Question: How is the property described in the document?
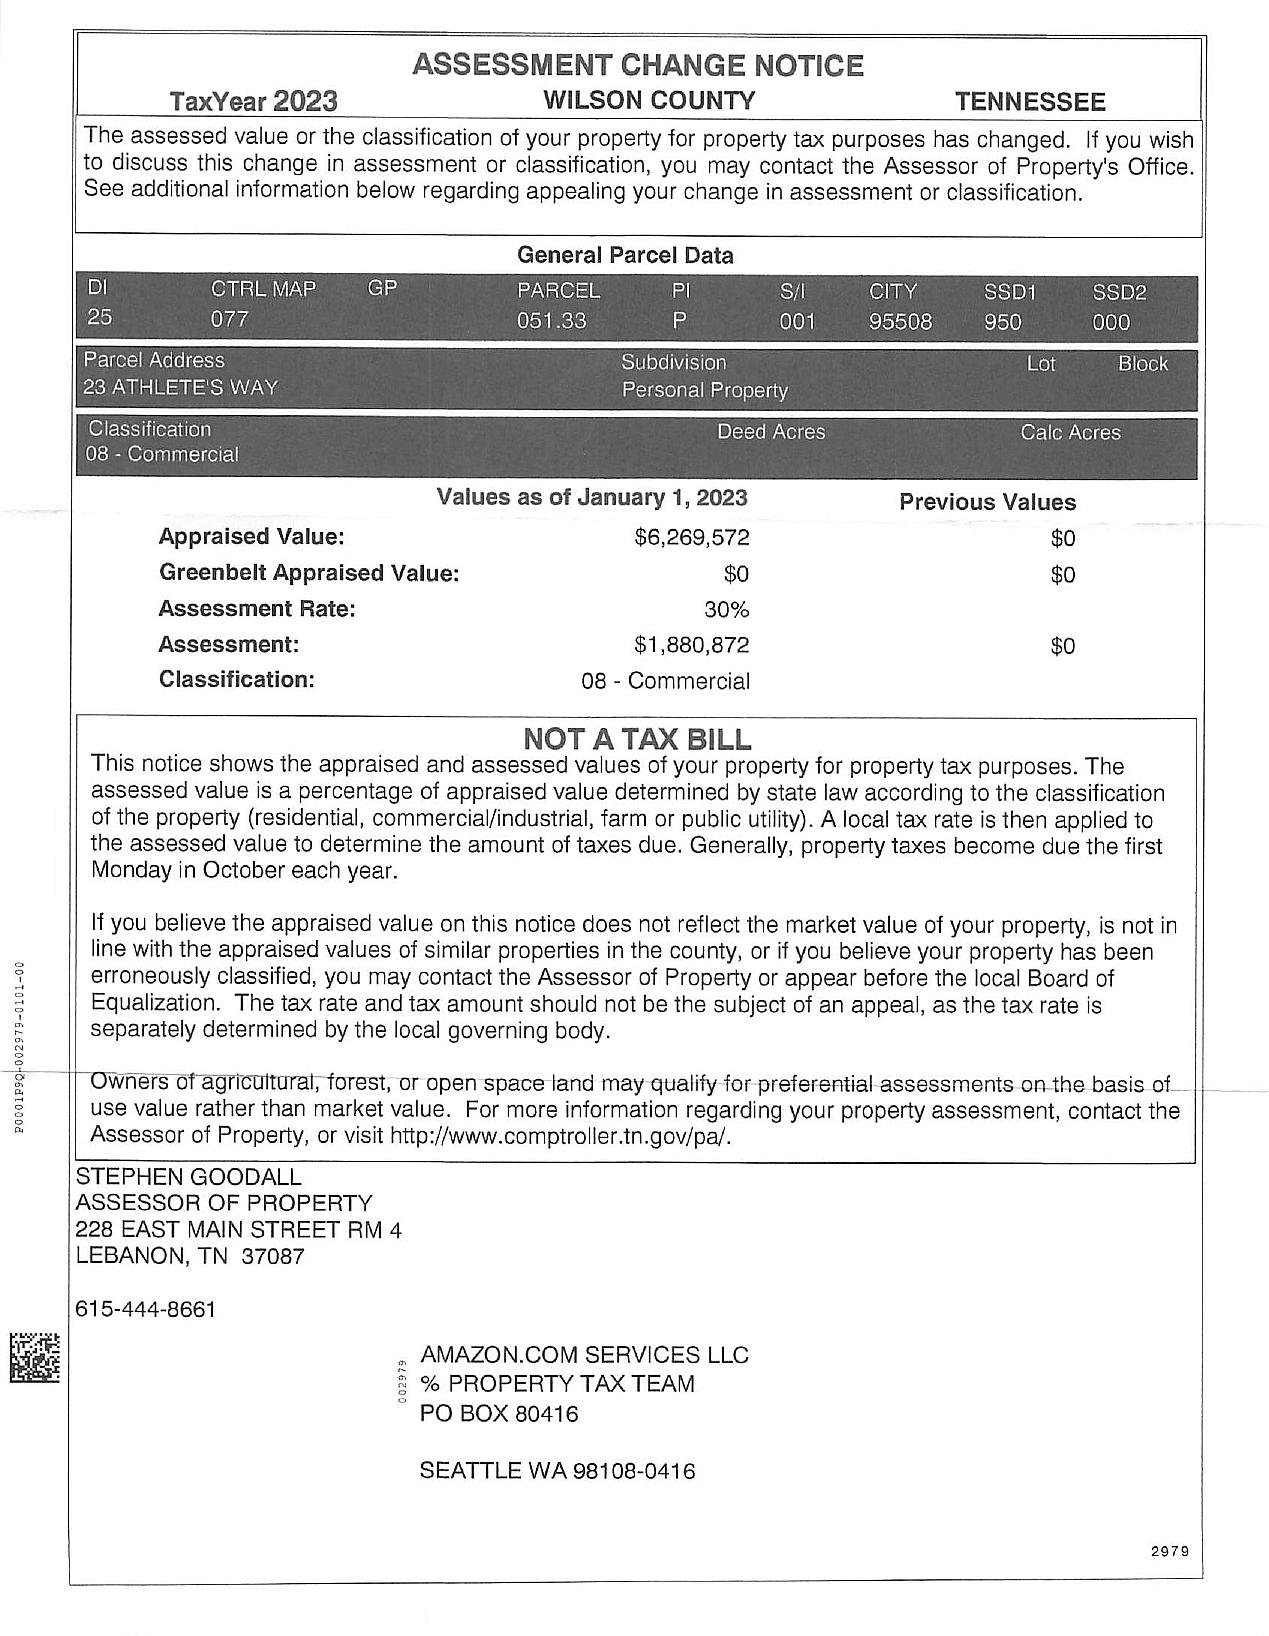
Answer: "08 - Commercial"